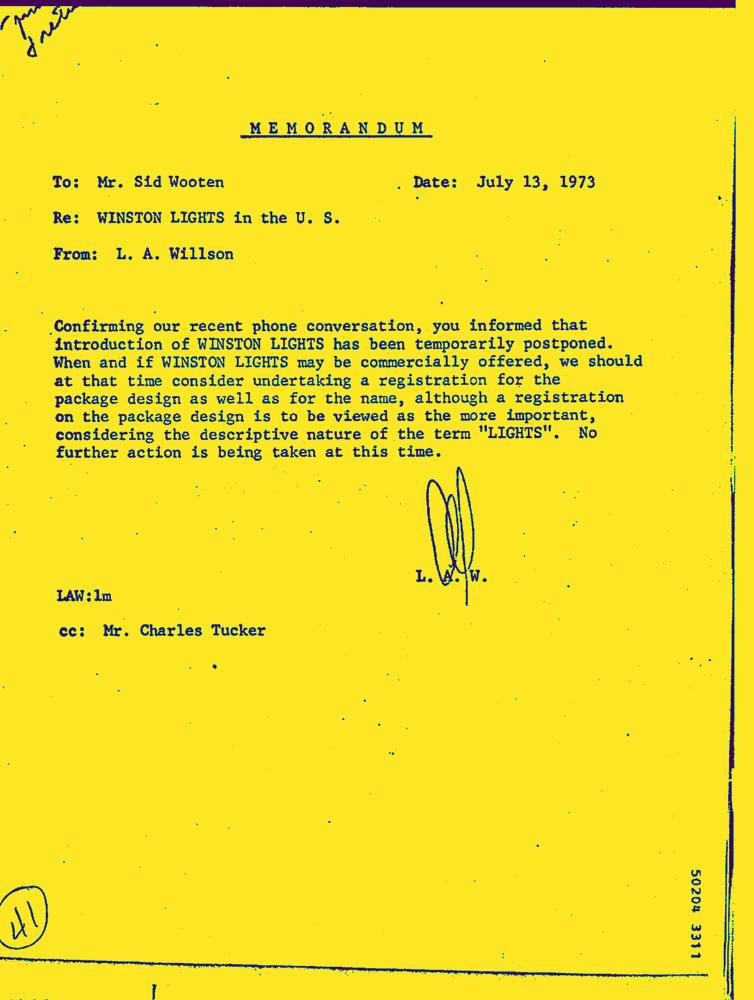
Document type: Letter-Doc